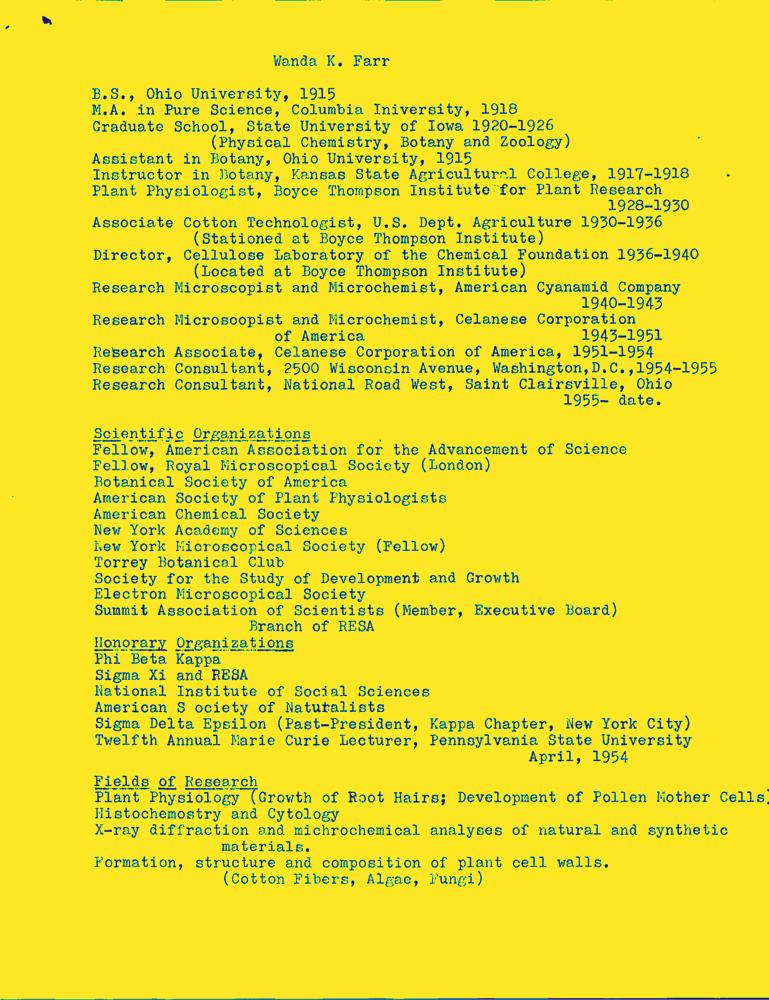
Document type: Resume-Doc